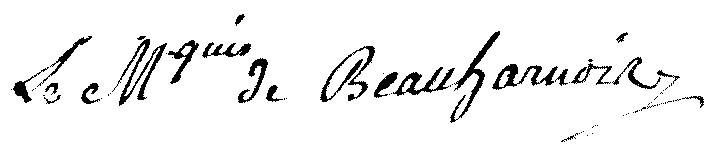
Signature of: françois vi de beauharnais